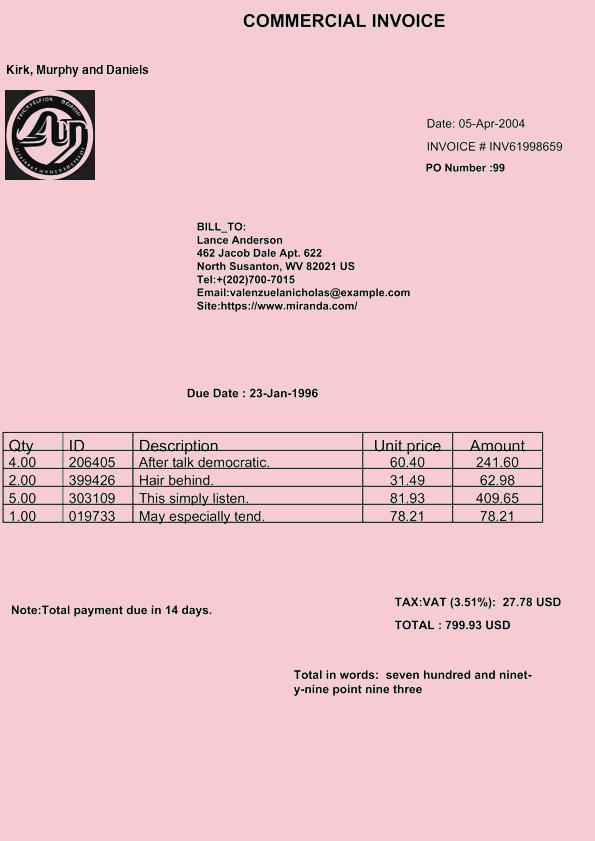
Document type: Invoice